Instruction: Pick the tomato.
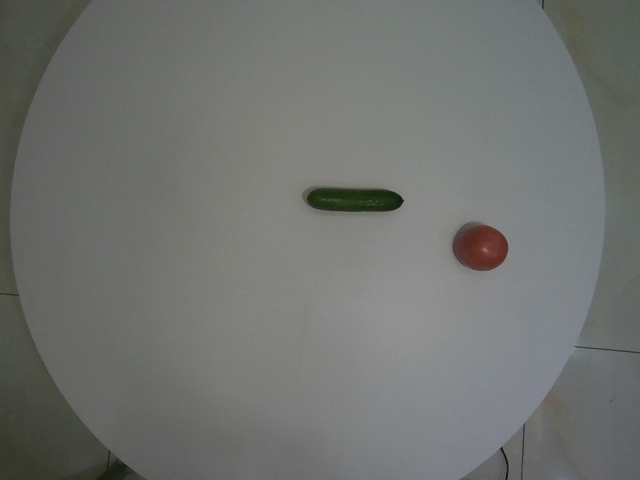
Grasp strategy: vertical